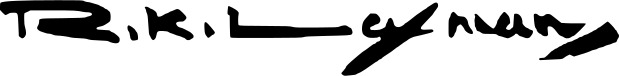
Signature of: r k laxman